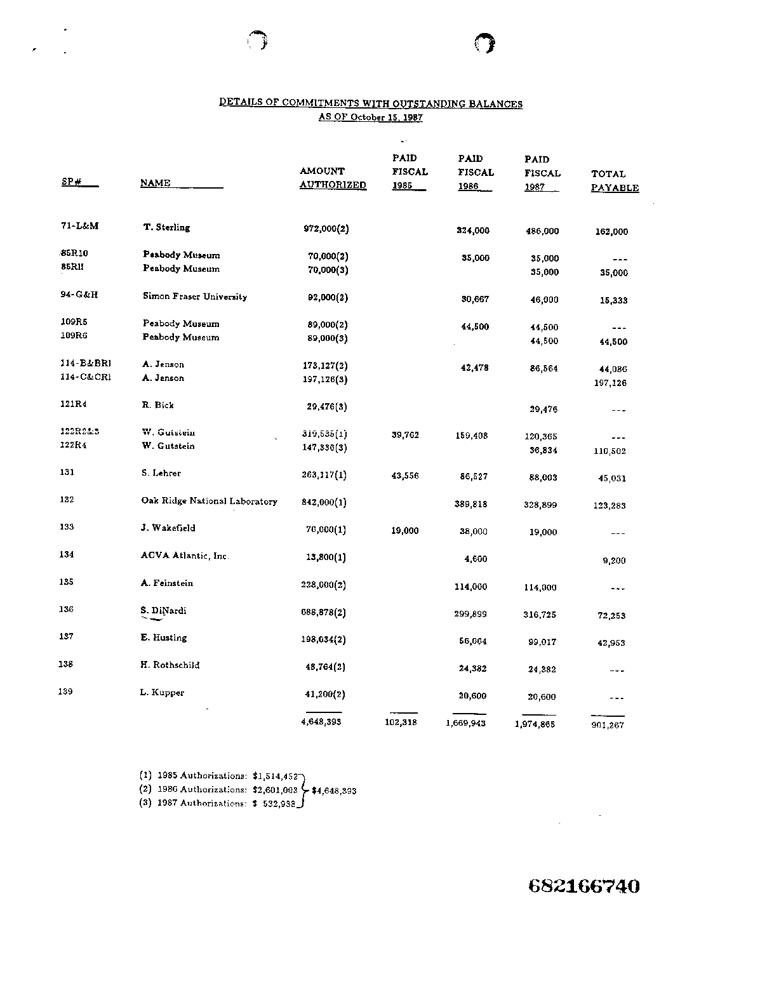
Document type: Invoice